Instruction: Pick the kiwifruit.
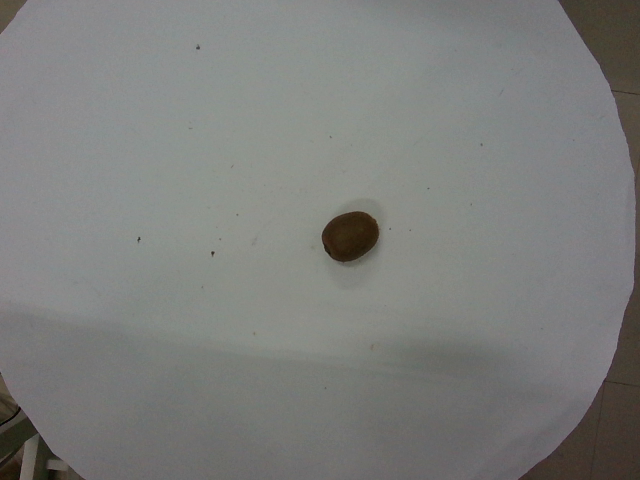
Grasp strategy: vertical